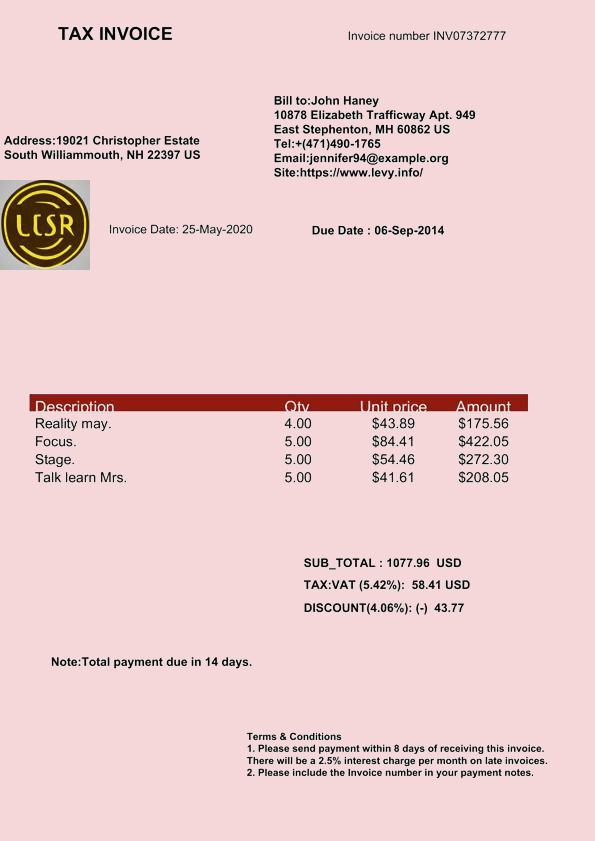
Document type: Invoice